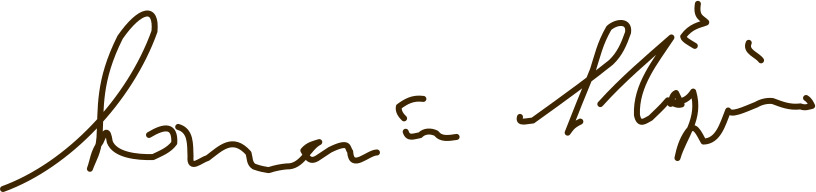
Signature of: stojan sancin